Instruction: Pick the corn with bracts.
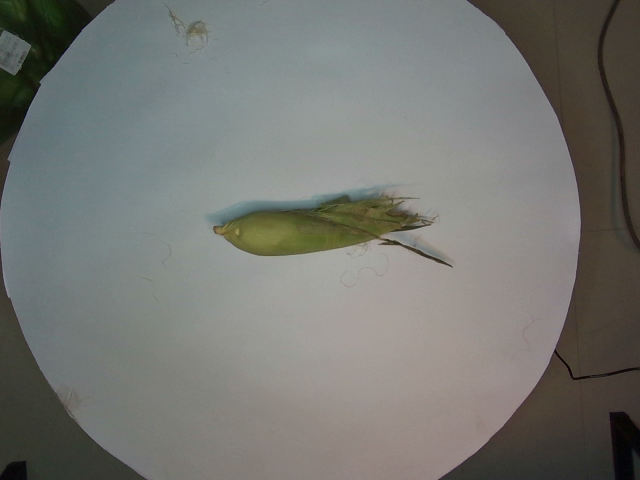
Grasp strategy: vertical